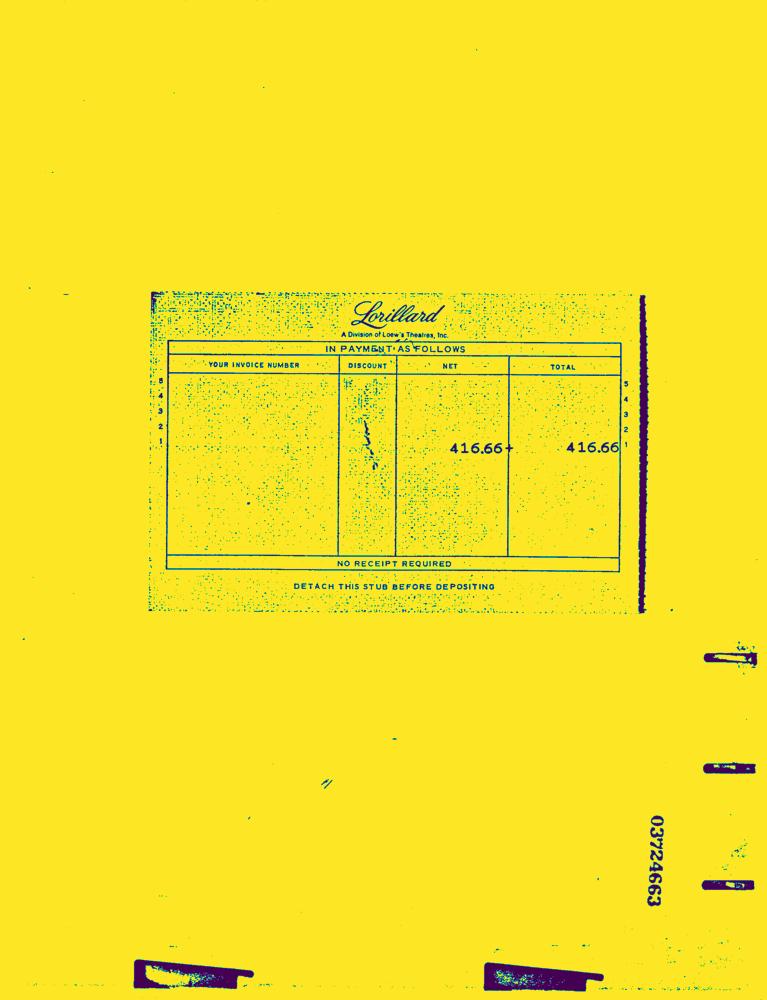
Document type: Invoice-Doc